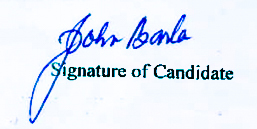
Signature of: john barla